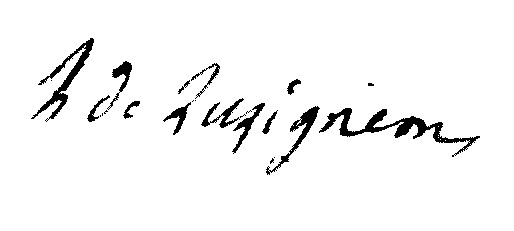
Signature of: hugues thiébault henri jacques de lezay de lusignan